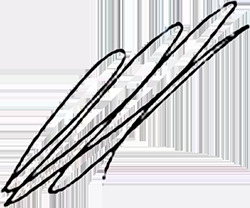
Signature of: volodymyr makeienko